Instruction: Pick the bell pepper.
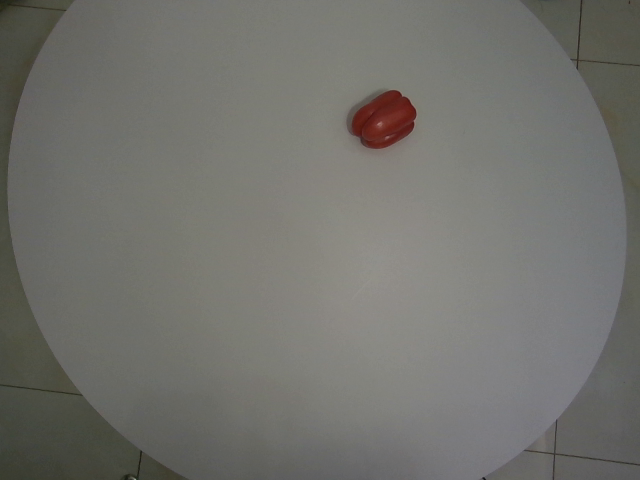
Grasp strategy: vertical